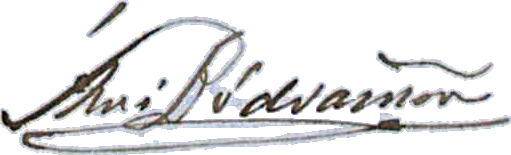
Signature of: árni böðvarsson